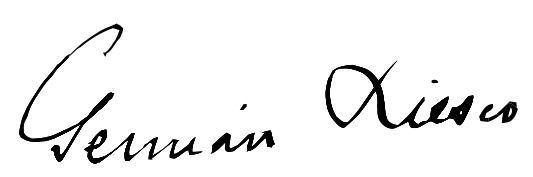
Signature of: germán riesco